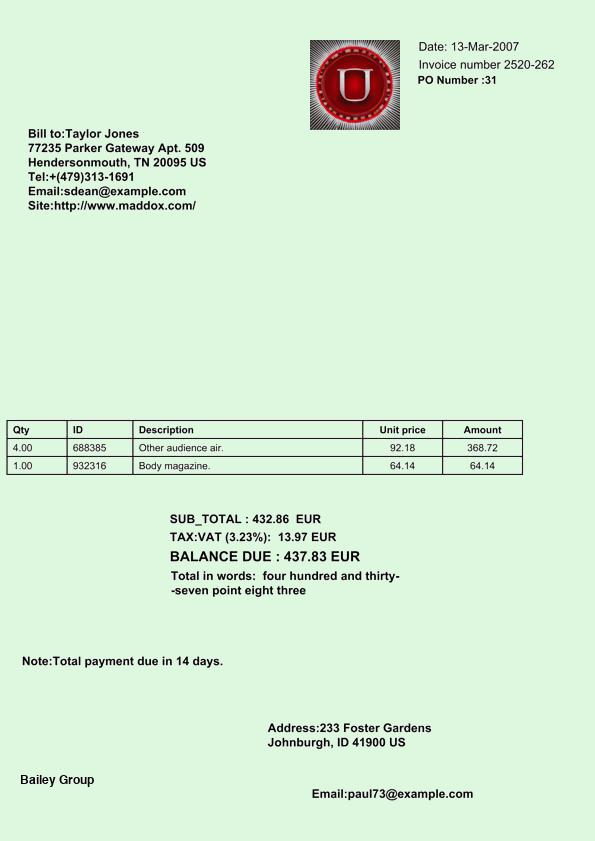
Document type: Invoice